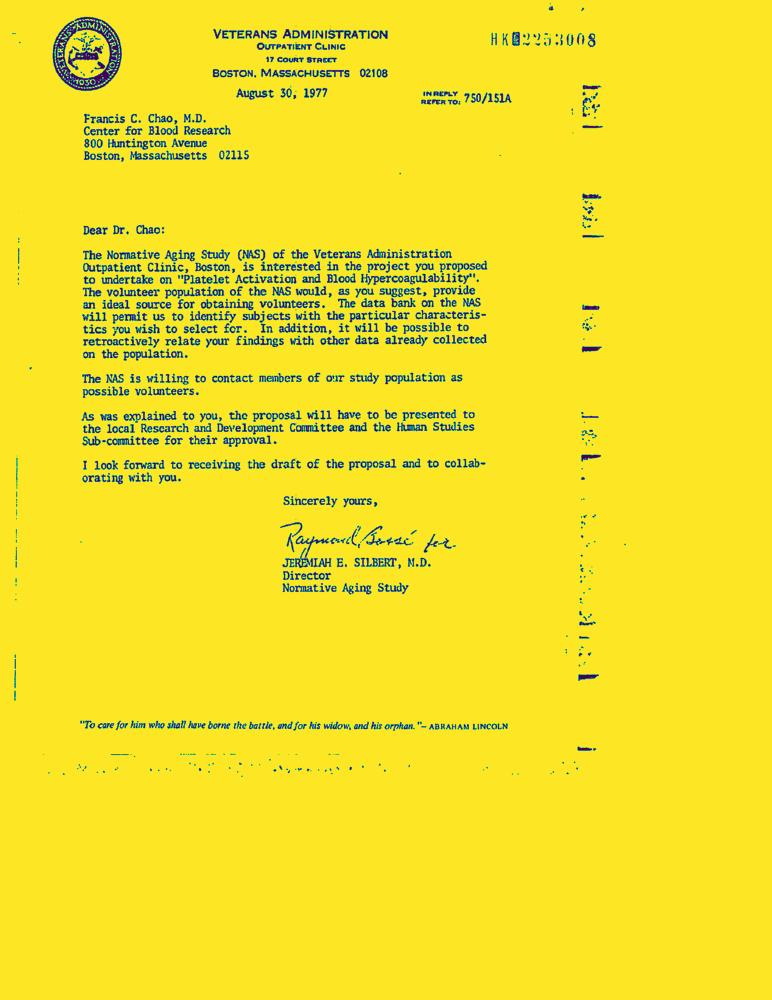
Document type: Letter-Doc